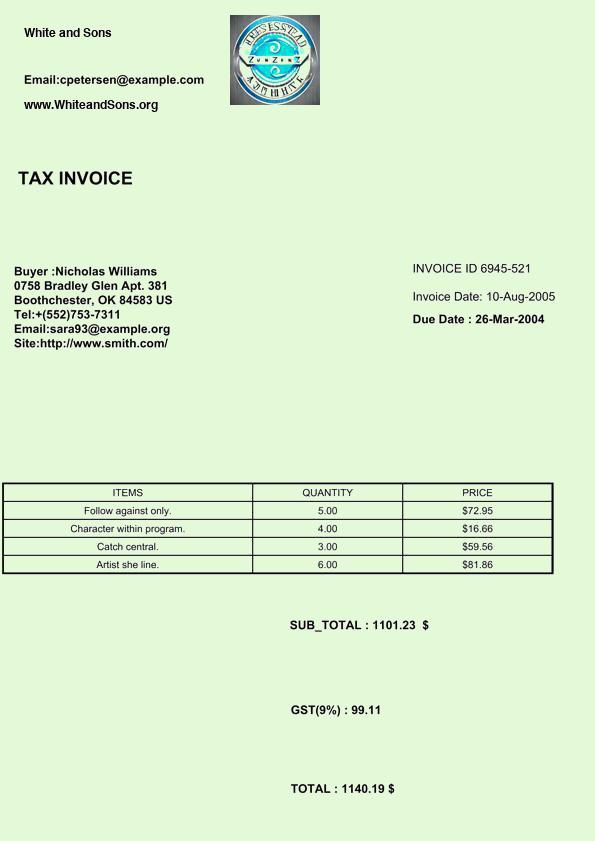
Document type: Invoice